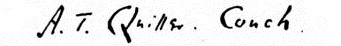
Signature of: arthur quiller couch